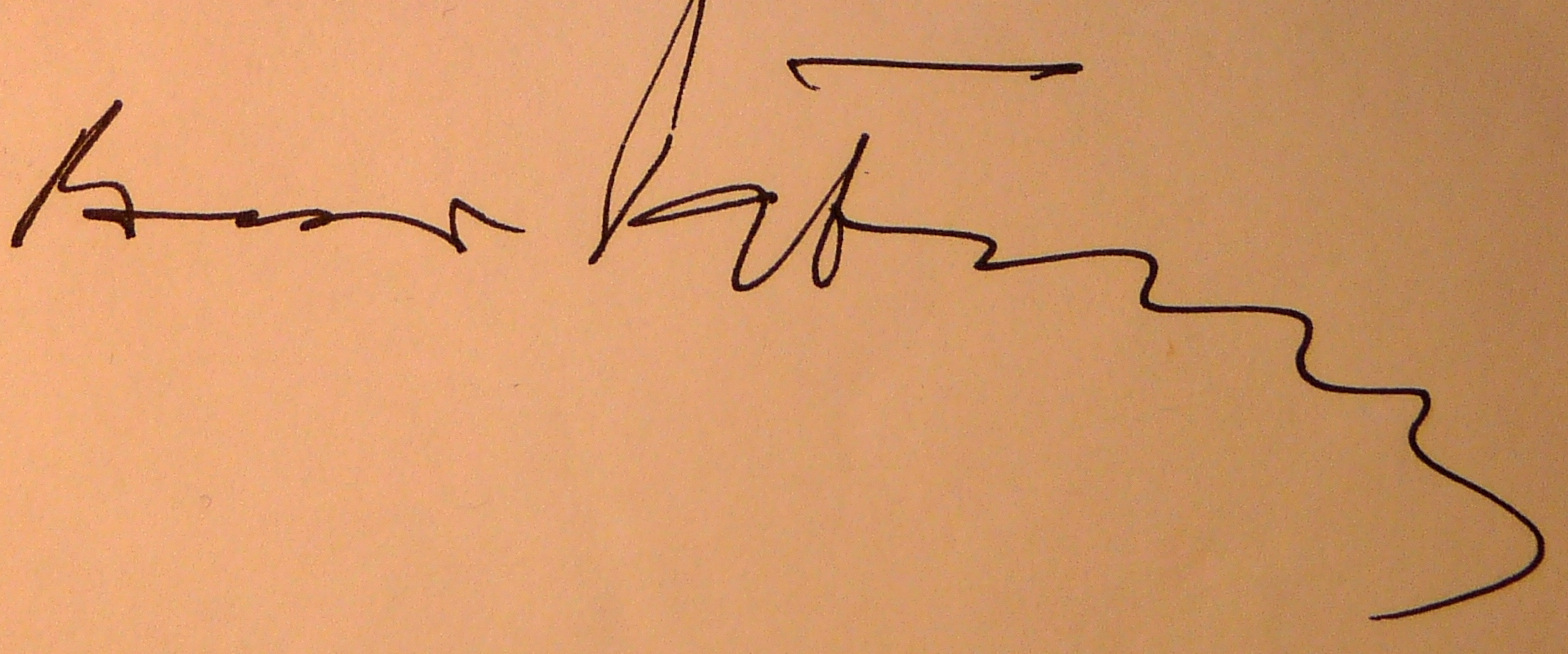
Signature of: boris paternu